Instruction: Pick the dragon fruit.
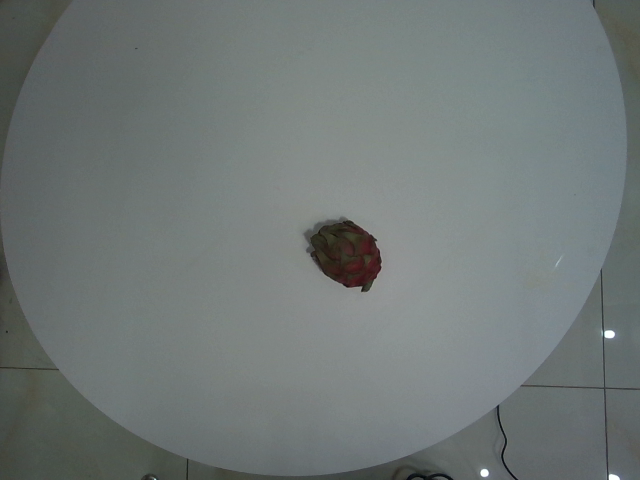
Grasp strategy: vertical